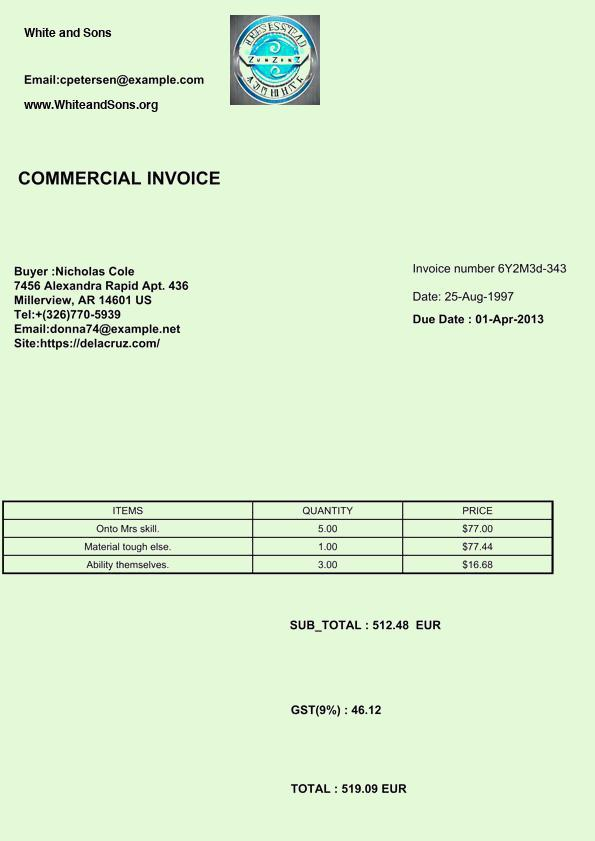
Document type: Invoice